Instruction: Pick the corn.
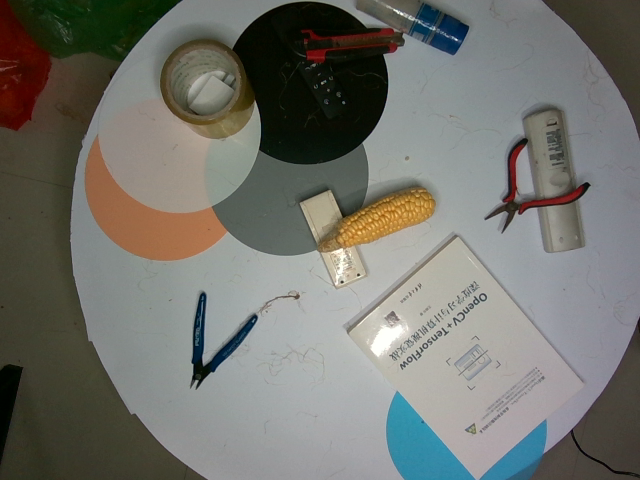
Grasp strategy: vertical